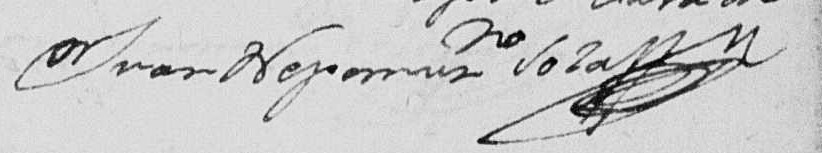
Signature of: juan nepomuceno solá